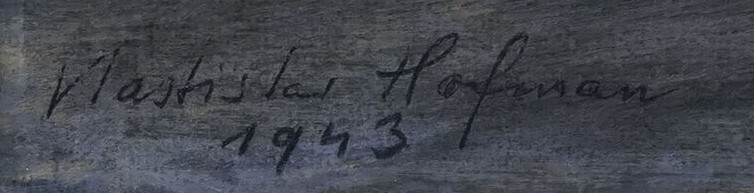
Signature of: vlastislav hofman